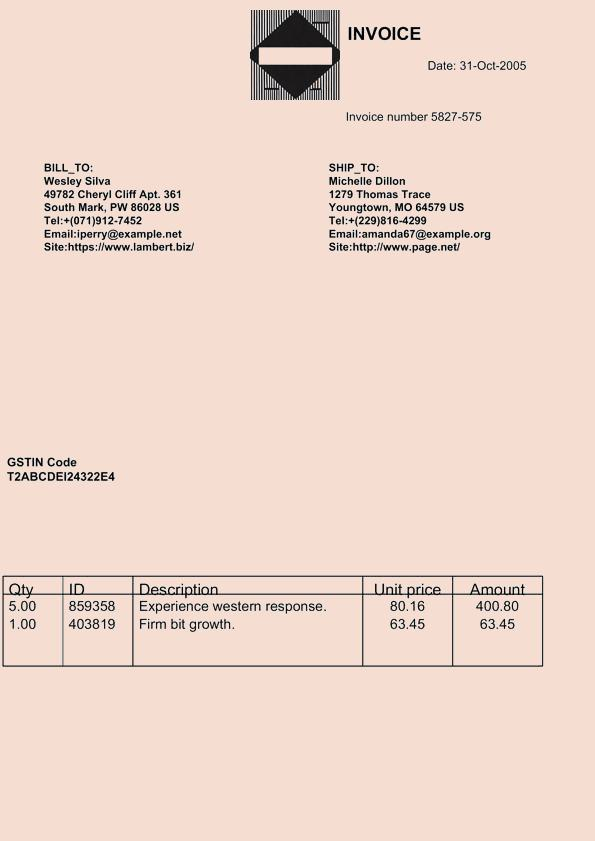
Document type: Invoice